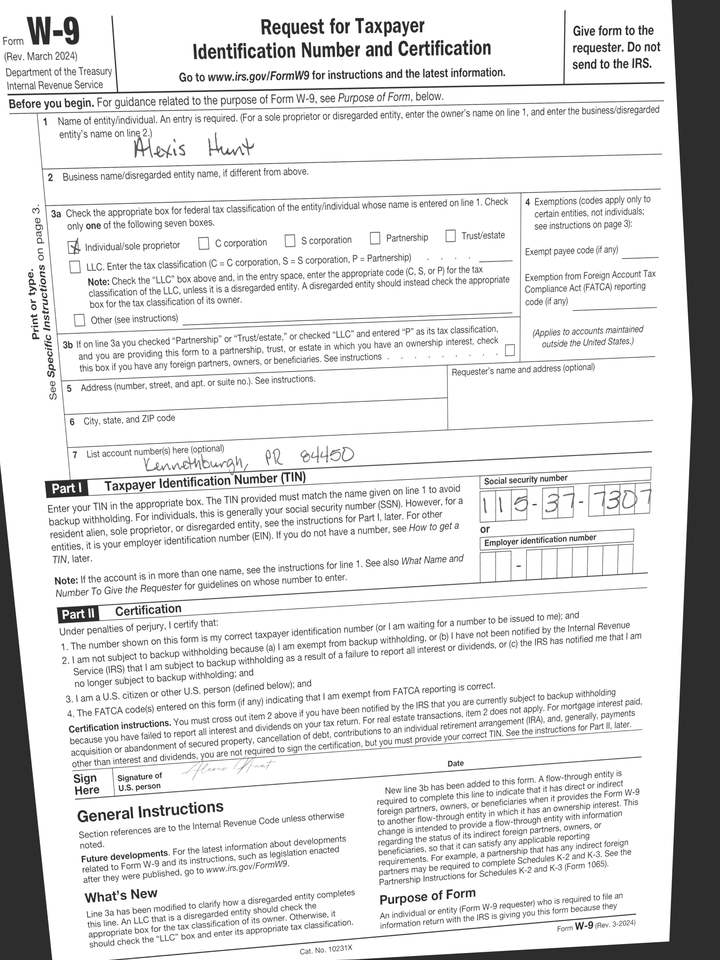
adr2: Kennethburgh, PR 84450
cbx: yes
ssn: 115377307
enm: Alexis Hunt